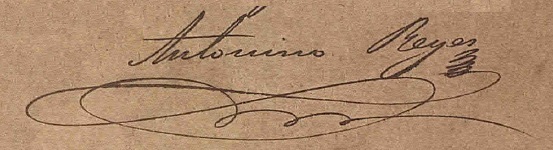
Signature of: antonino reyes